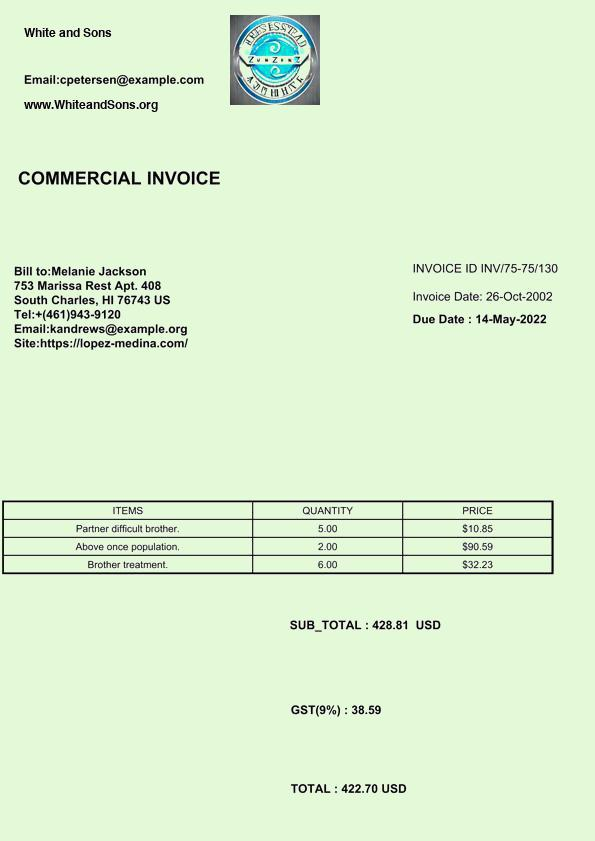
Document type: Invoice